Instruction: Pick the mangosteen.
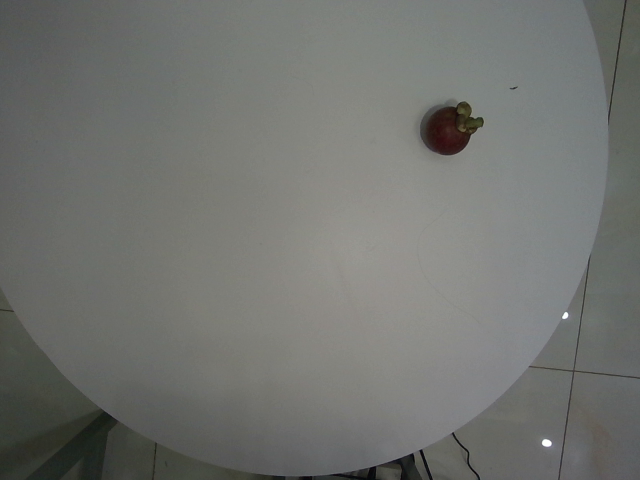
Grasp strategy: vertical